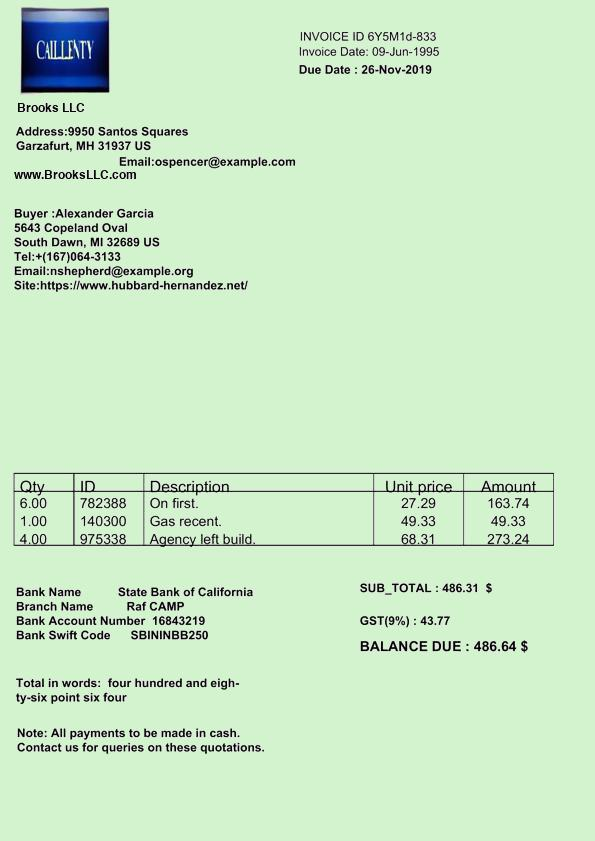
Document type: Invoice